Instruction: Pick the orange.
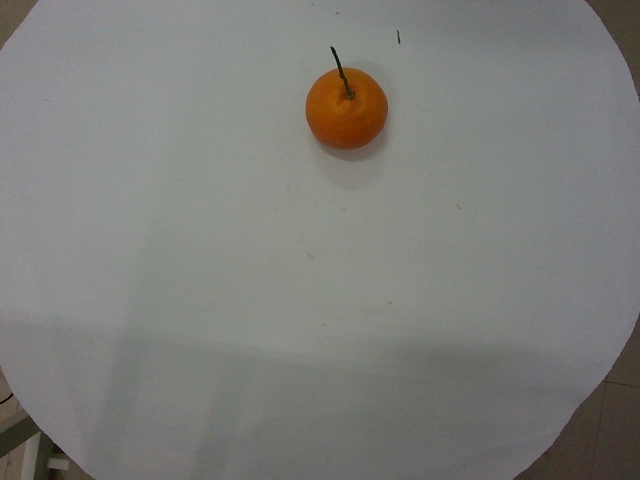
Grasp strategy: vertical